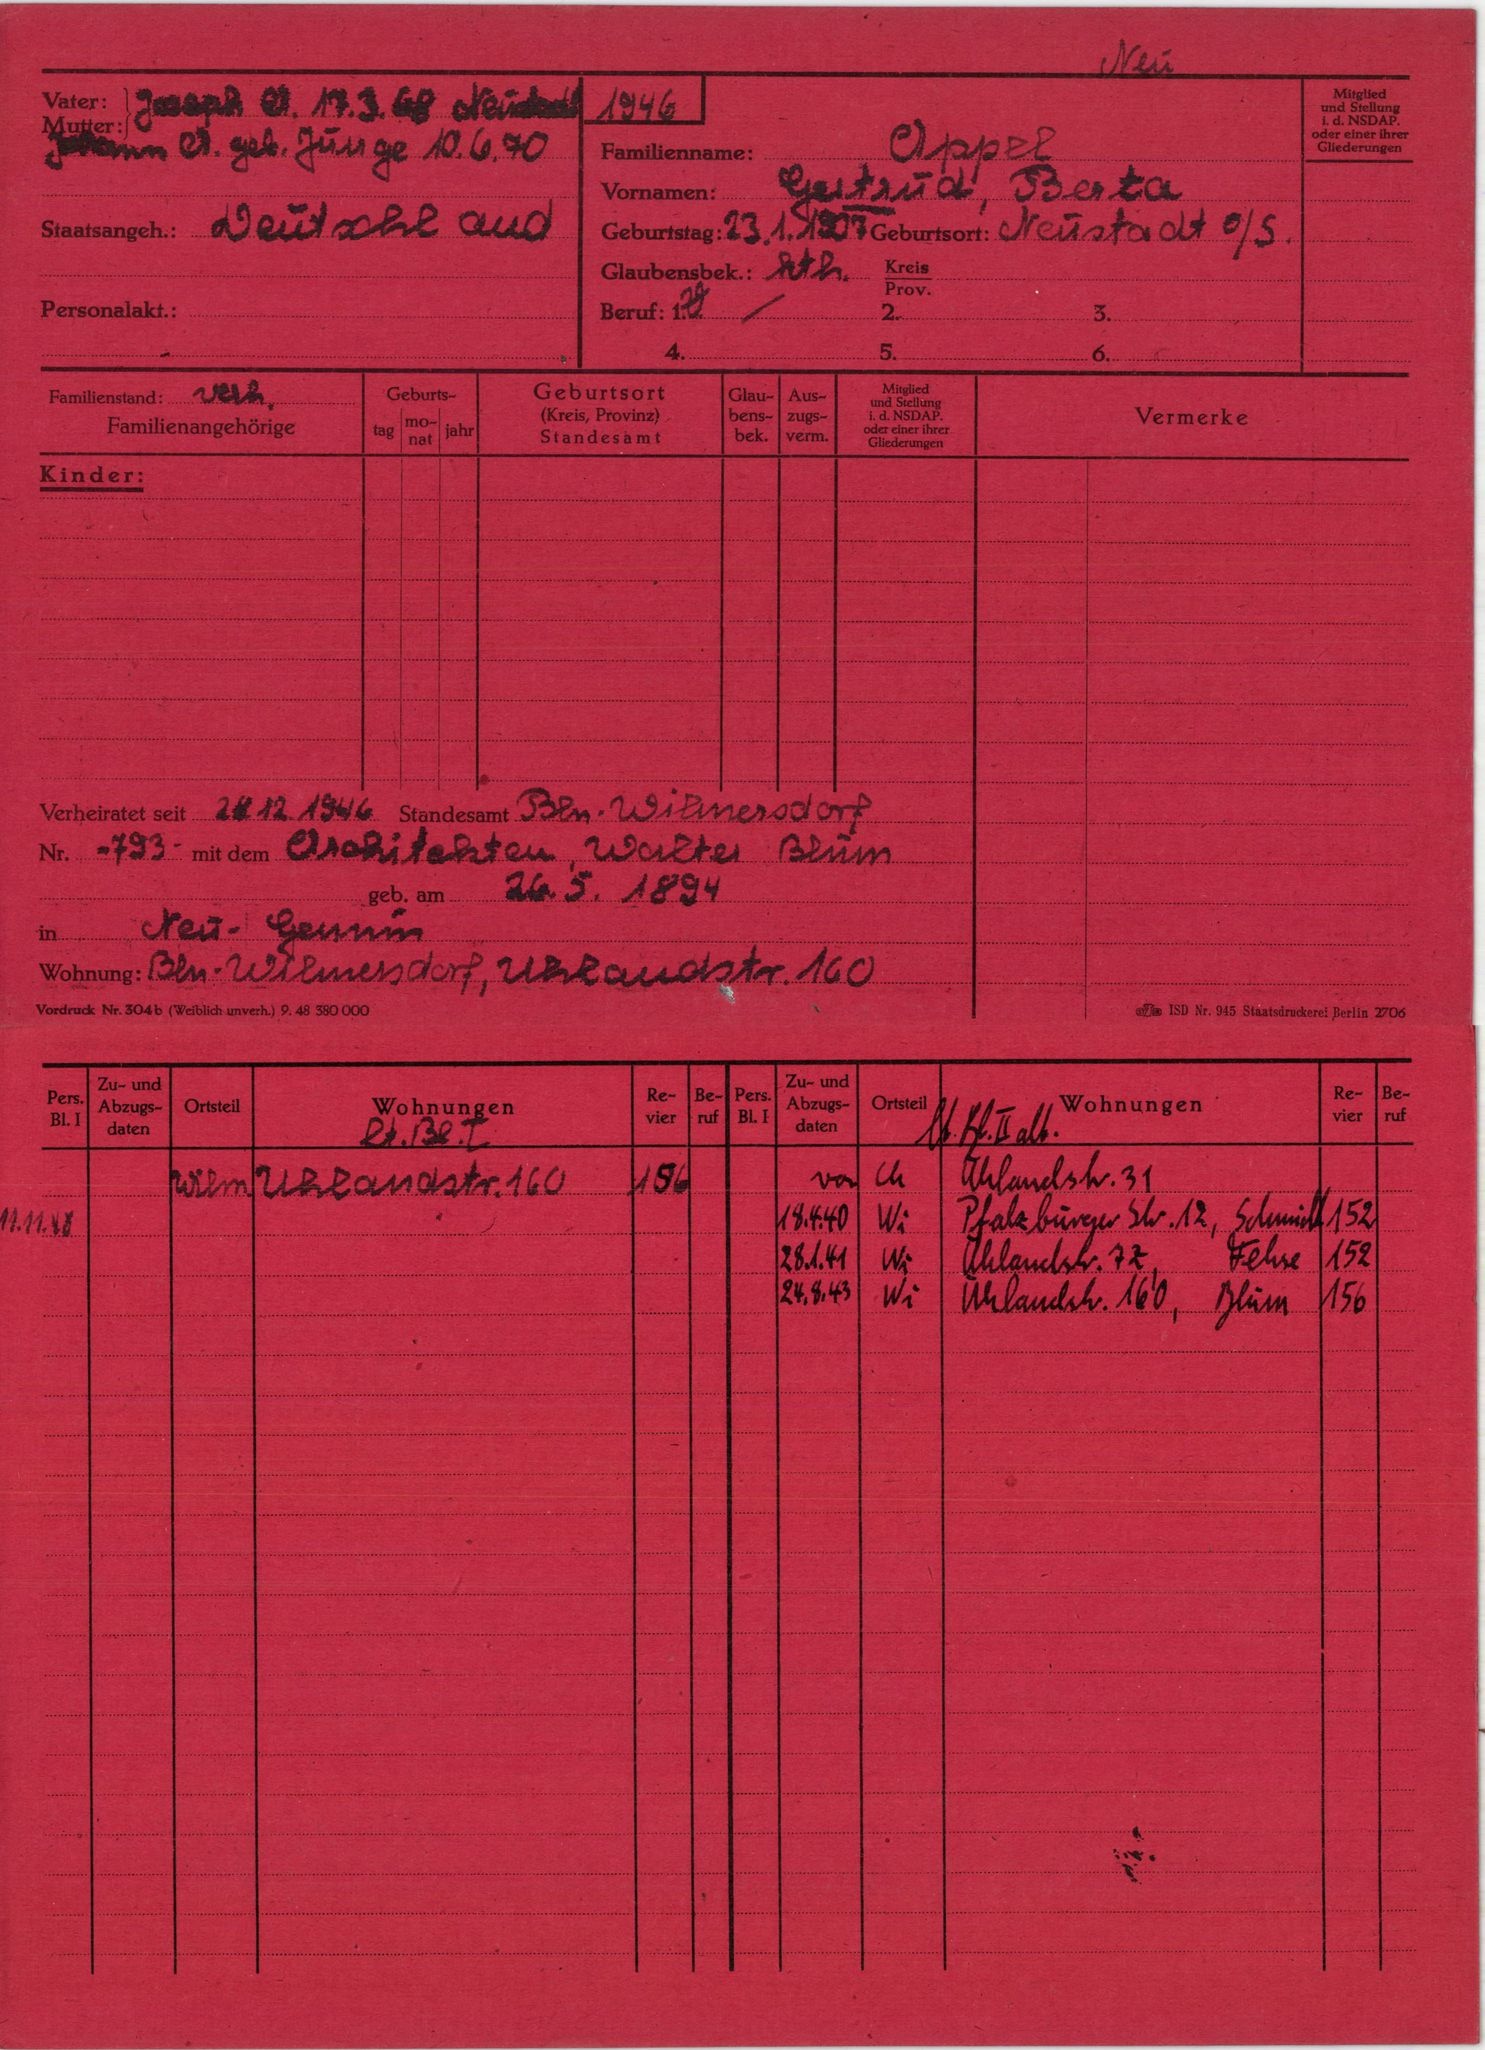
Appel